Question: Explain the disease:
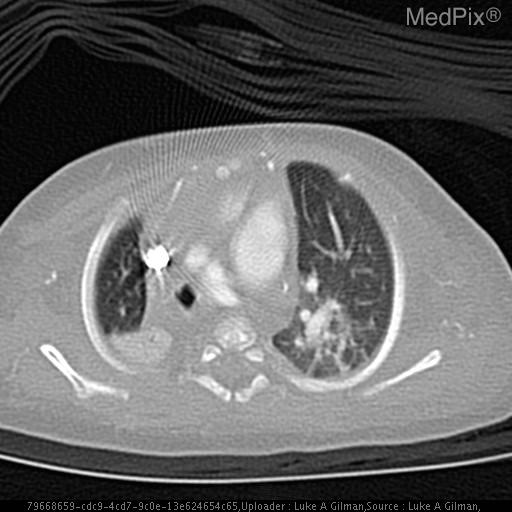
Answer: The disease is discussed as: VACTERL syndrome presents as an array of findings involving various systems: Vertebral/Vascular, Anal/Auricular, Cardiac, TracheoEsophageal, Renal/Radial, and Limb/Liver.  At least three of these systems (72% of patients) must be involved for the diagnosis of VACTERL to be made (although 8% of patients with the syndrome have at least 5 abnormalities).  This syndrome should be suspected if a pediatric patient is found to have the combination of vertebral plus one other associated anomaly during infantile years. Since the findings span throughout the body, a wide modality of radiographic techniques may be used to make the diagnosis.

Certain organ systems and their abnormalities arise more often than others and are listed in order of prevalence: Cardiac, Renal, Anal, Radial, Tracheoesophageal, Vertebral.  The most common combination of abnormalities are as follows:
3 abnormalities: Cardiac-renal-limb or Cardiac-Anal-Renal
5 abnormalities:  Cardiac-Anal-TEF-Renal-Limb.

The MC abnormalities in each organ system (and often seen on imaging) are as follows:

Vertebral: Hemi/cleft vertebrae, kyphosis/scoliosis, caudal regression, Branchial Arch/Cleft Abnormalities

Cardiac: VSD (30%), PDA, ASD

TracheoEsophageal: TEF (25% TEF pts have VACTERL), Esophageal Atresia, Tracheal Atresia, Horseshoe Lung, Ectopic Bronchus

Renal/ GU: Renal Agenesis, Horseshoe Kidney, Cryptoorchidism, Vaginal Atresia

Limb: Radial ray abnormalities, Absent / Hypoplastic Extremity Bones/Vessels, Polydactyly

RISK FACTORS / EPIDEMIOLOGY

VACTERL syndrome has been associated with maternal diabetes and prenatal lead exposure causing abnormal mesodermal development before 35 days of gestation.

VACTERL synrome has also been linked to the inhibition of cholesterol synthesis and down-regulation of the cholesterol-dependent sonic-hedgehog morphogenic pathway.

DIFFERENTIAL DIAGNOSIS:

PHAVER syndrome:  Limb Pterygia, Congenital Heart, Vertebral Defects, Ear Anomalies,Radial Defects

Trisomy 13 (Patau Syndrome): Cranial/Brain Defects, Microopthalmia, Polydactyly

Trisomy 18 (Edwards Syndrome): Clenched Fist, Microcephaly, Micrognathia, Rocker-Bottom Feet

OTHER CONSIDERATIONS:

Holt-Oram Syndrome
Pseudothalidomide Syndrome
Jarcho-Levin Syndrome

IMAGING

Various imaging modalities may be used but are not limited to the following:

-Prenatal Ultrasound: Polyhydramnios may suggest possible TEF. Oligohydramnios may suggest renal abnormalities.

-Angiography:  For diagnosis of radial artery hypoplasia or cardiac abnormalities.

-Plain Films, CT, and MRI can aid in diagnosis of core organ system and musculoskeletal abnormalities.

PROGNOSIS / TREATMENT

Mortality is 12% intrapartum, 28% during the neonatal period, and 48% during the first year of life. 1/3 of all patients with VACTERL are born prematurely.  If VACTERL syndrome is suspected on prenatal ultrasound, it is suggested that the fetus be delivered at a tertiary care facility to ensure best postpartum care for the baby.